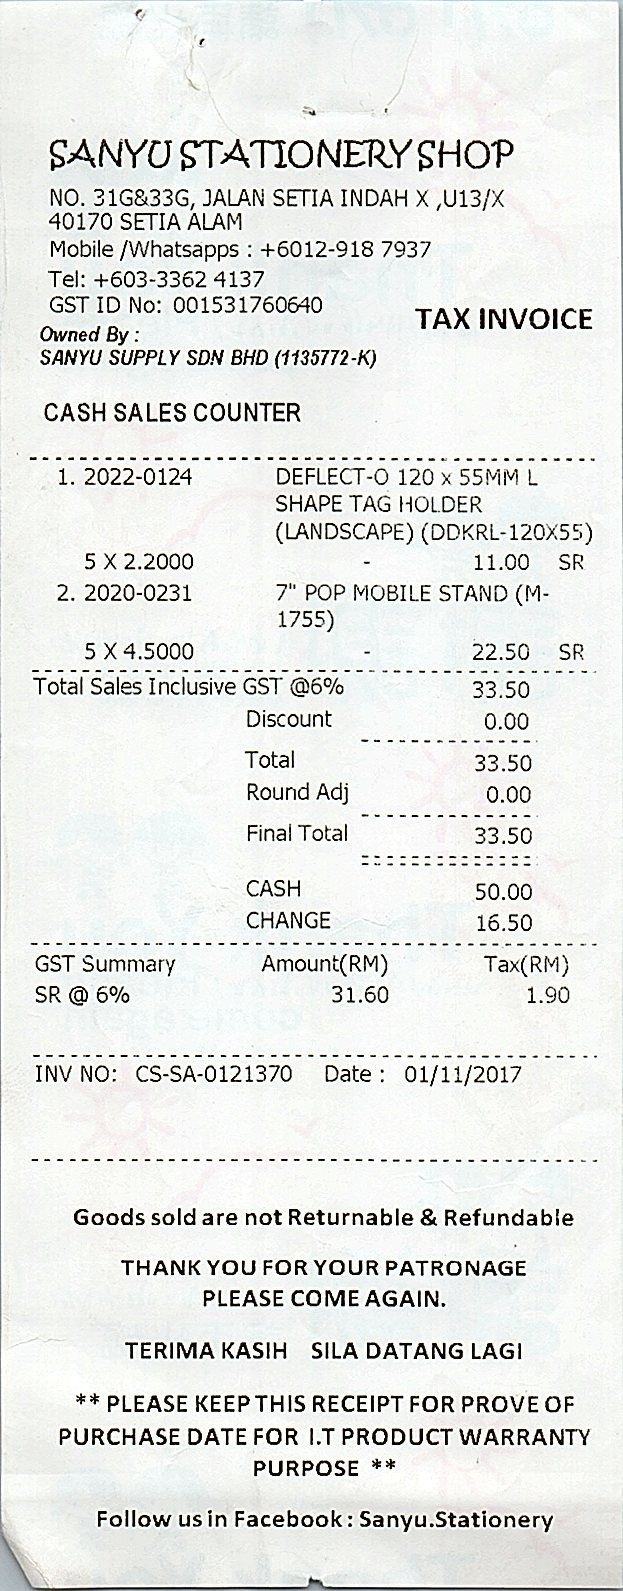
SANYU STATIONERY SHOP
NO. 31G&33G, JALAN SETIA INDAH X ,U13/X
40170 SETIA ALAM
MOBILE /WHATSAPPS : +6012-918 7937
TEL: +603-3362 4137
GST ID NO: 001531760640
TAX INVOICE
OWNED BY :
SANYU SUPPLY SDN BHD (1135772-K)
CASH SALES COUNTER
1. 2022-0124
5 X 2.2000
2. 2020-0231
5 X 4.5000
DEFLECT-O 120 X 55MM L
SHAPE TAG HOLDER
(LANDSCAPE) (DDKRL-120X55)
11.00
SR
7" POP MOBILE STAND (M-
1755)
22.50
SR
TOTAL SALES INCLUSIVE GST @6%
DISCOUNT
TOTAL
ROUND ADJ
FINAL TOTAL
CASH
CHANGE
33.50
0.00
33.50
0.00
33.50
50.00
16.50
GST SUMMARY
AMOUNT(RM)
TAX(RM)
SR @ 6%
31.60
1.90
INV NO: CS-SA-0121370
DATE : 01/11/2017
GOODS SOLD ARE NOT RETURNABLE & REFUNDABLE
THANK YOU FOR YOUR PATRONAGE
PLEASE COME AGAIN.
TERIMA KASIH SILA DATANG LAGI
** PLEASE KEEP THIS RECEIPT FOR PROVE OF
PURCHASE DATE FOR I.T PRODUCT WARRANTY
PURPOSE **
FOLLOW US IN FACEBOOK : SANYU.STATIONERY